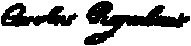
Signature of: charles raymbault